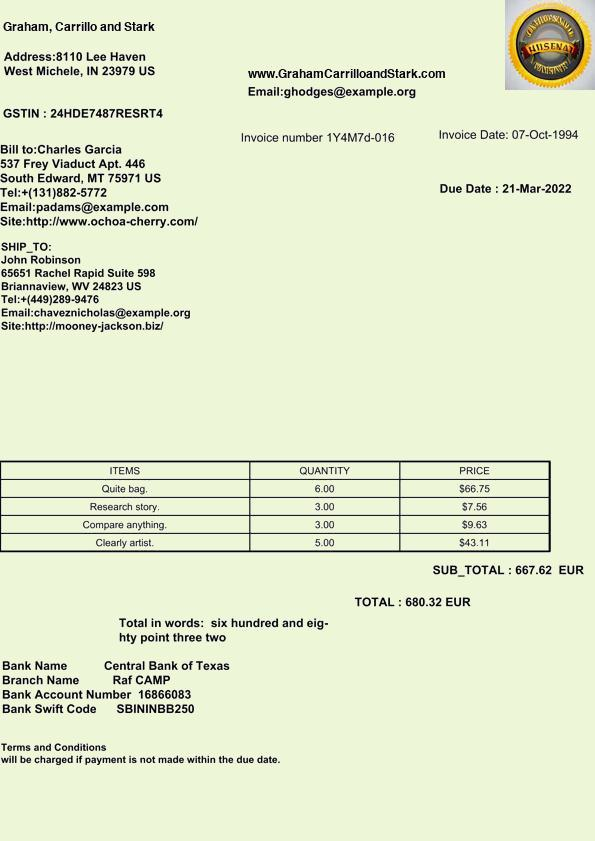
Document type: Invoice